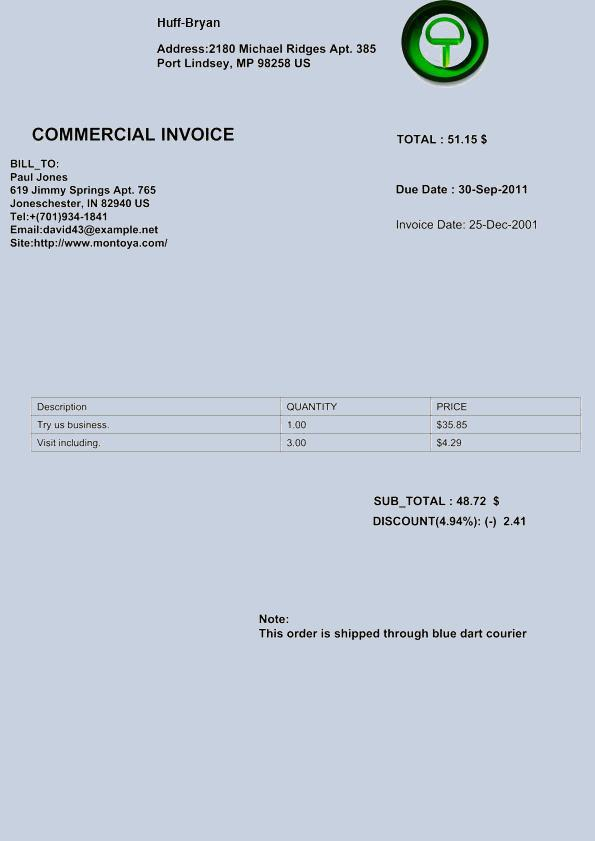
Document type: Invoice